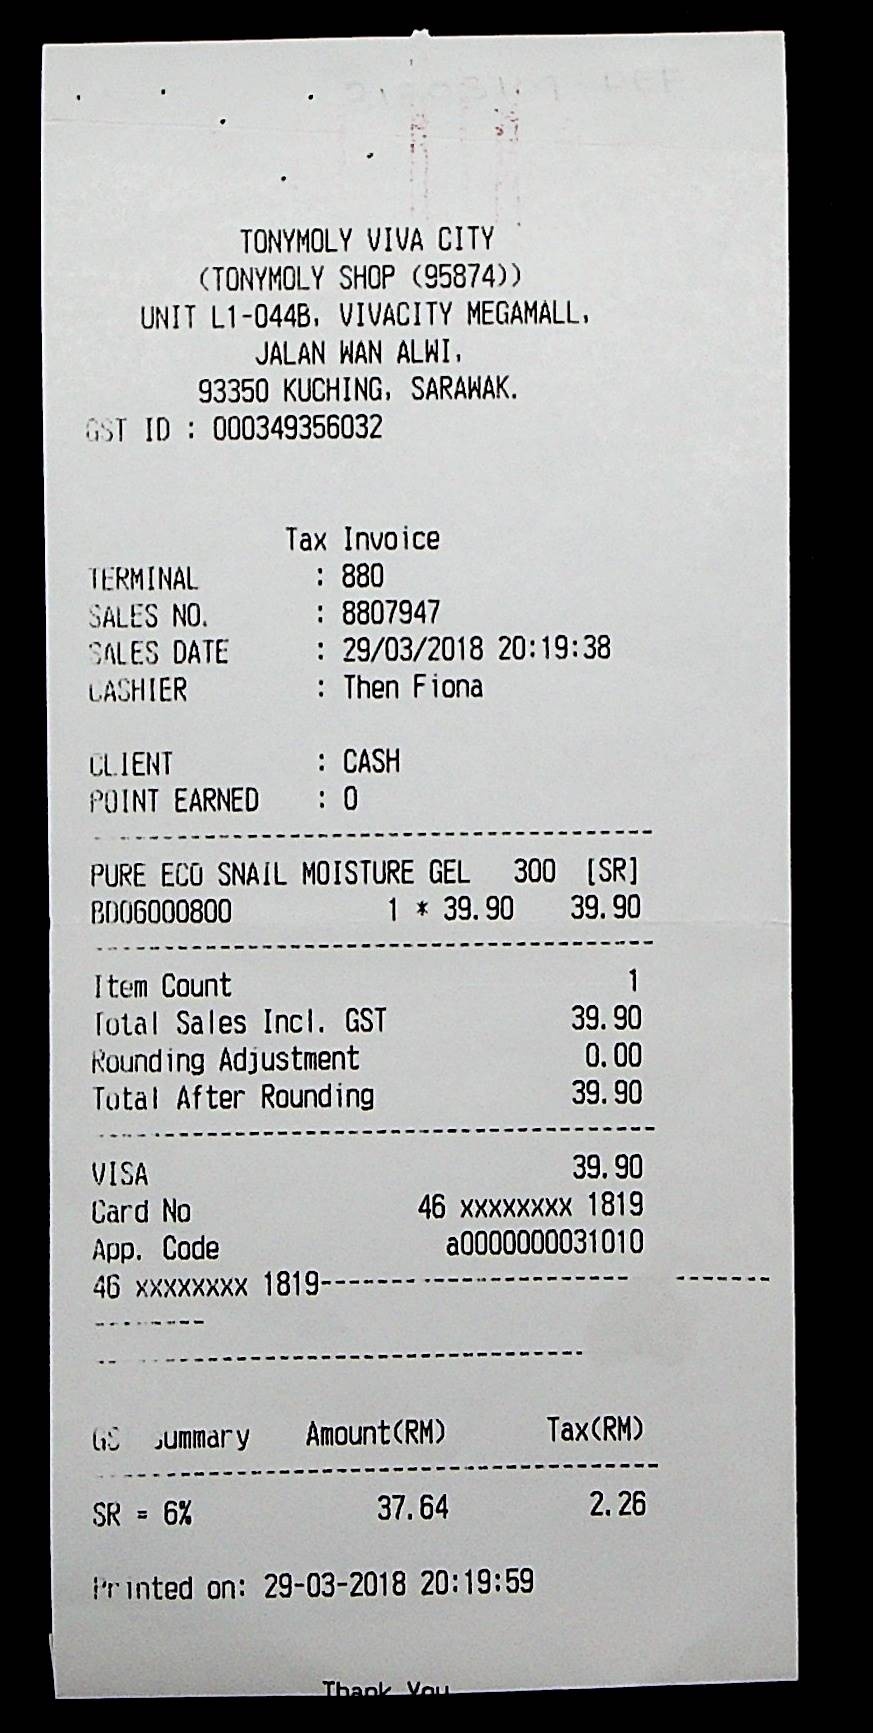
TONYMOLY VIVA CITY
(TONYMOLY SHOP (95874))
UNIT L1-044B, VIVACITY MEGAMALL,
JALAN WAN ALWI,
93350 KUCHING, SARAWAK.
GST ID : 000349356032
TAX INVOICE
TERMINAL
: 880
SALES NO.
: 8807947
SALES DATE
: 29/03/2018 20:19:38
CASHIER
: THEN FIONA
CLIENT
: CASH
POINT EARNED
: 0
PURE ECO SNAIL MOISTURE GEL
BD06000800
1 * 39.90
39.90
ITEM COUNT
1
TOTAL SALES INCL. GST
39.90
ROUNDING ADJUSTMENT
0.00
TOTAL AFTER ROUNDING
39.90
VISA
39.90
CARD NO
46 XXXXXXXX 1819
APP. CODE
A0000000031010
46 XXXXXXXX 1819
GST SUMMARY
AMOUNT(RM)
TAX(RM)
SR = 6%
37.64
2.26
PRINTED ON: 29-03-2018 20:19:59
300
[SR]
THANK YOU